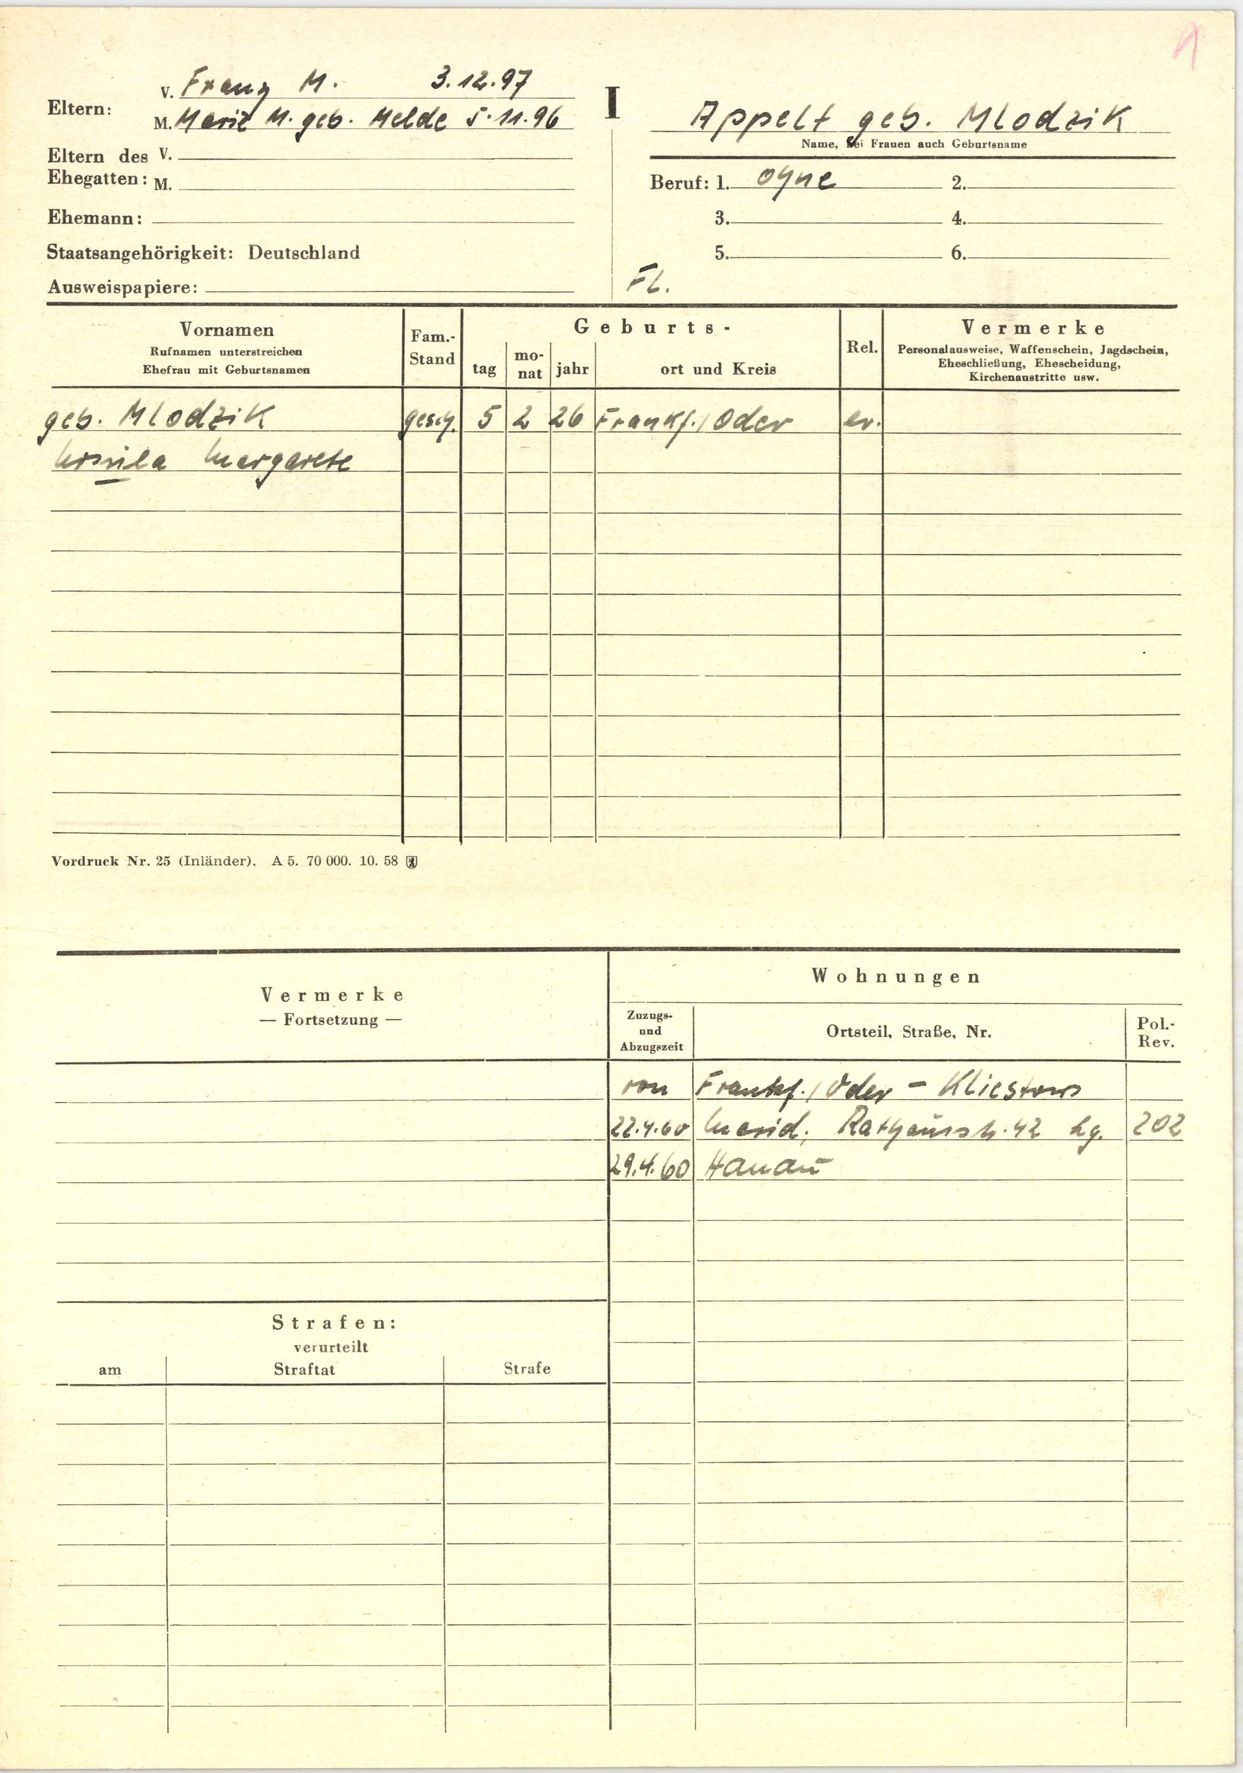
Appelt geb. Mlodzik